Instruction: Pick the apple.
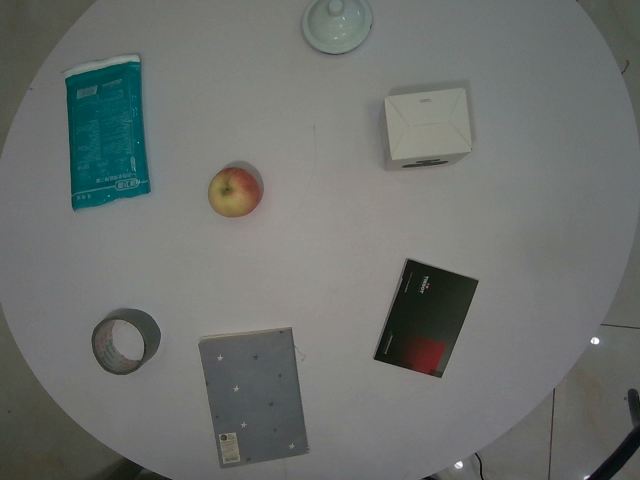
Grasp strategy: vertical